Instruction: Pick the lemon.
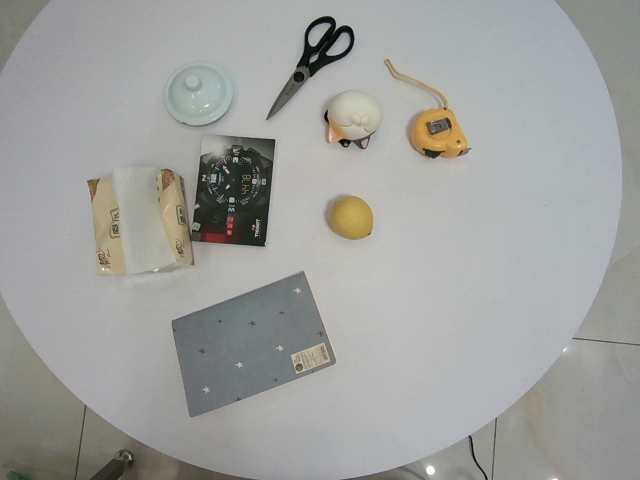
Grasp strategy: vertical